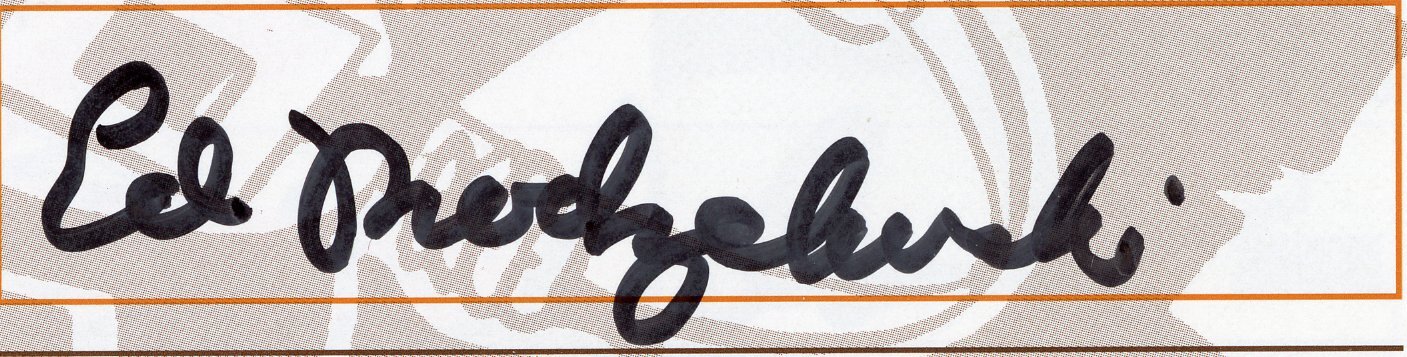
Signature of: ed modzelewski